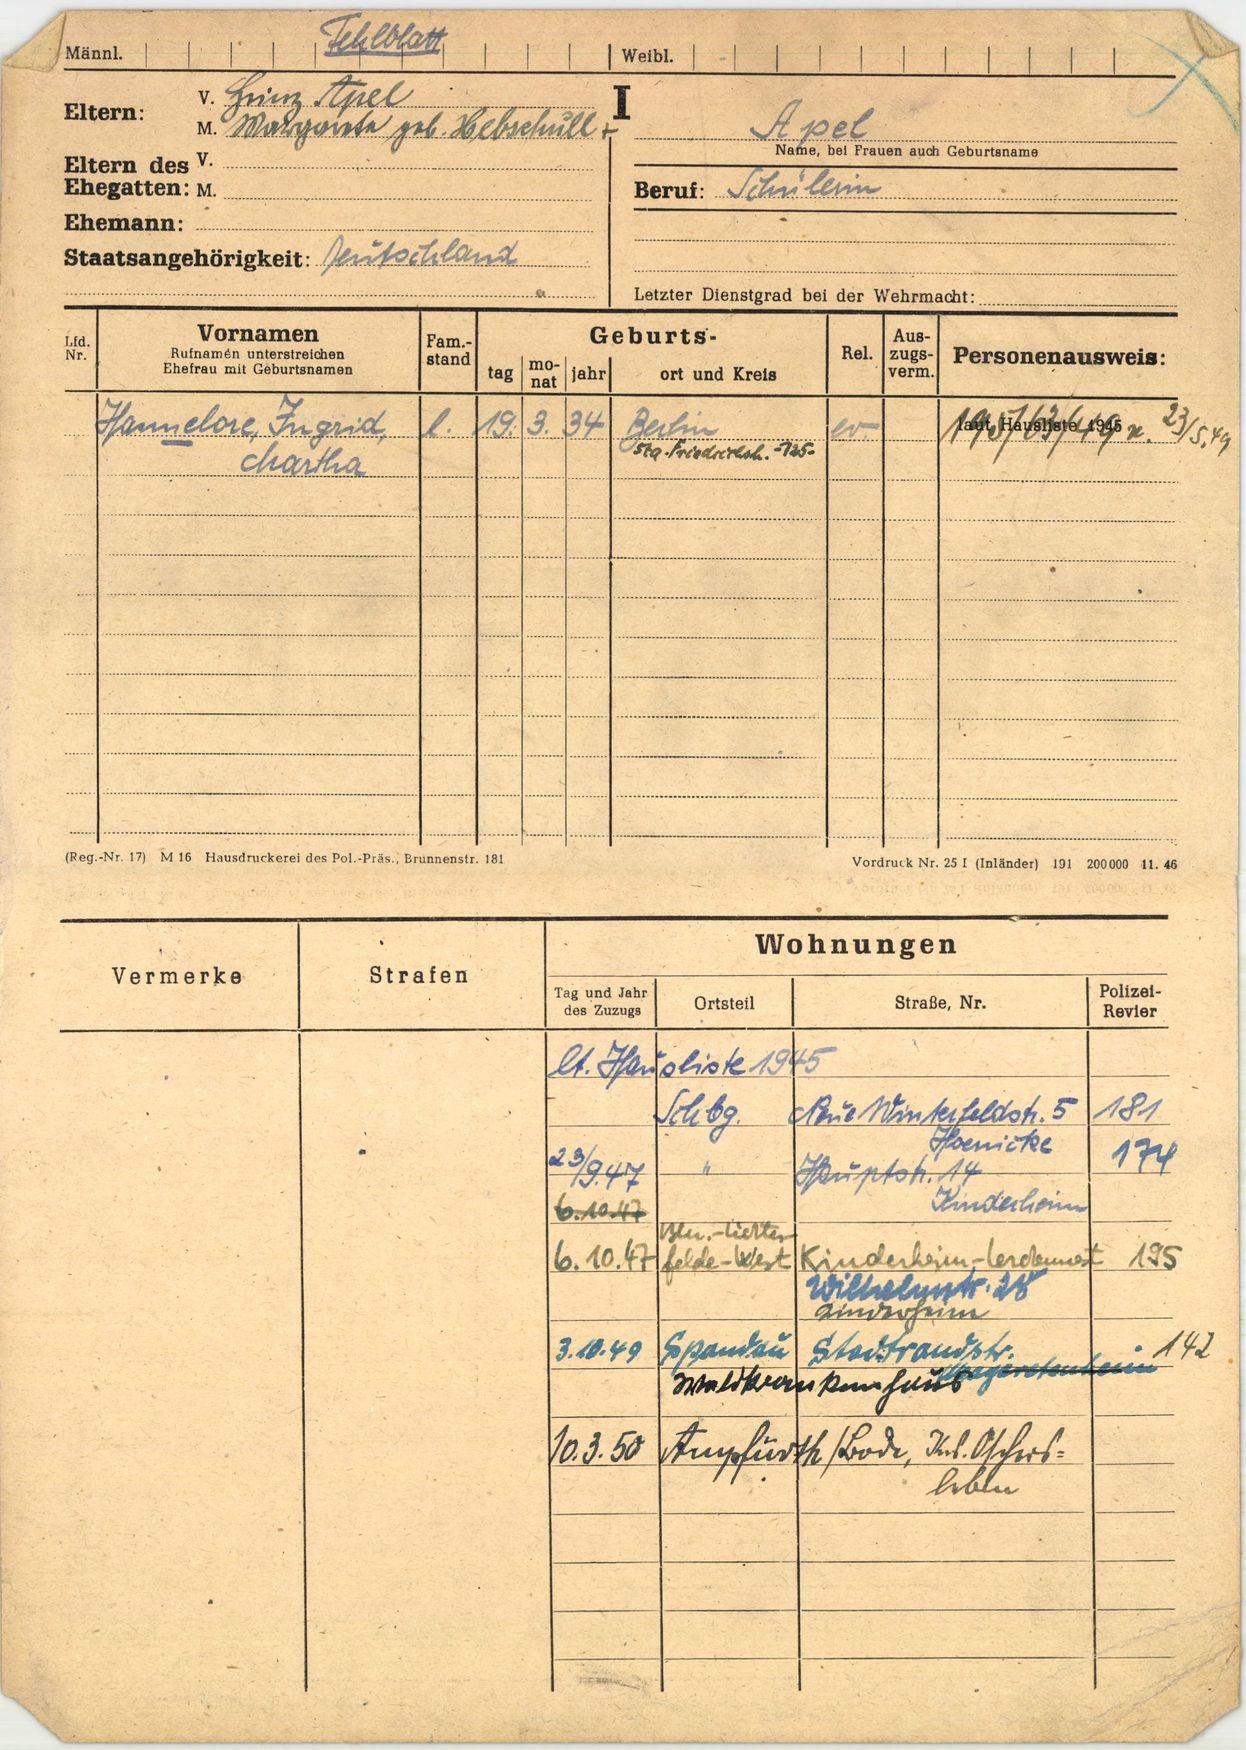
Apel